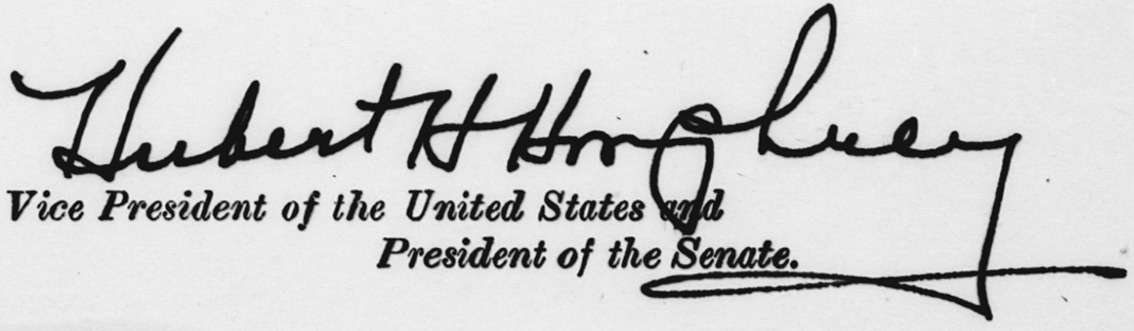
Signature of: hubert humphrey